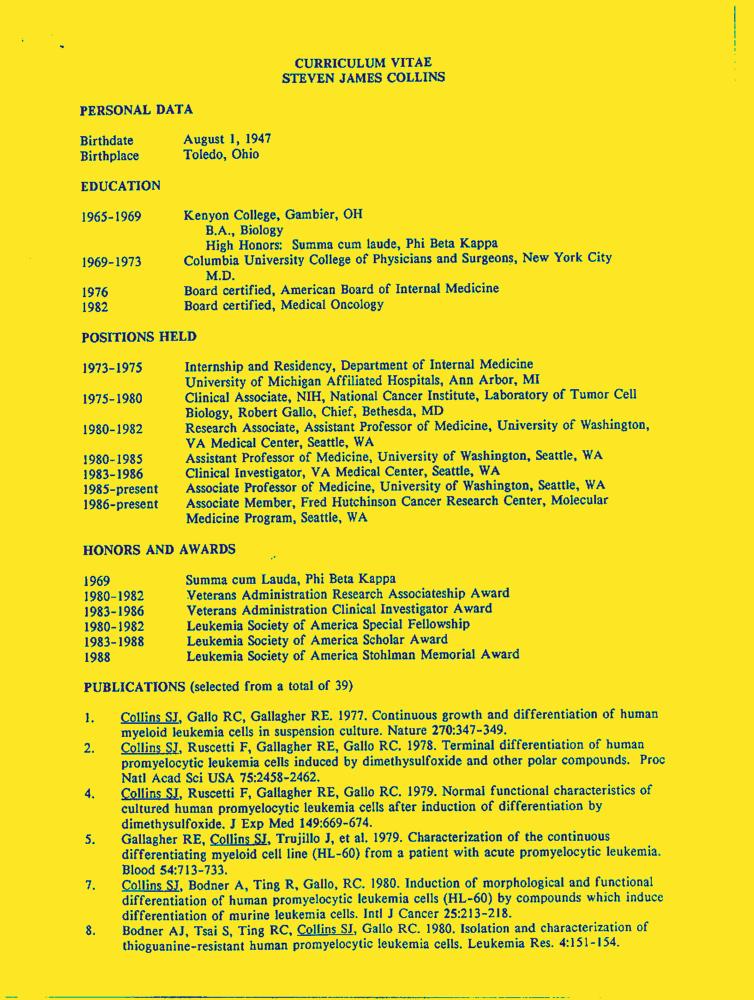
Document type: Resume-Doc